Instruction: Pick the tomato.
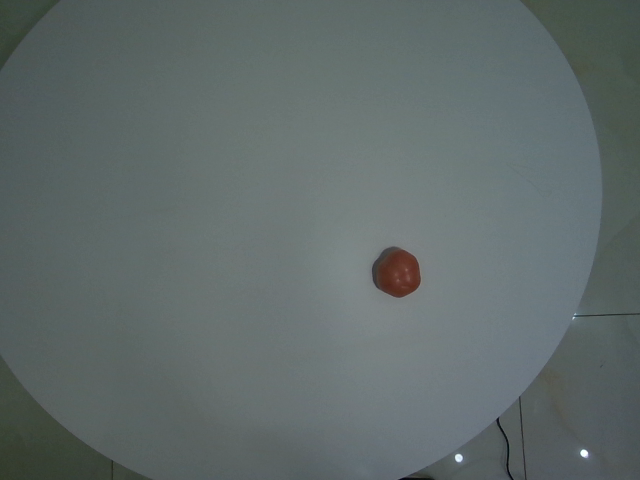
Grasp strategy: vertical